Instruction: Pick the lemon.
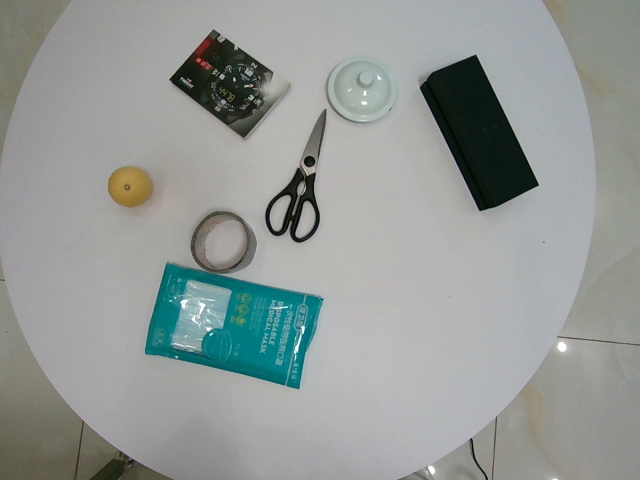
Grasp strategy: vertical